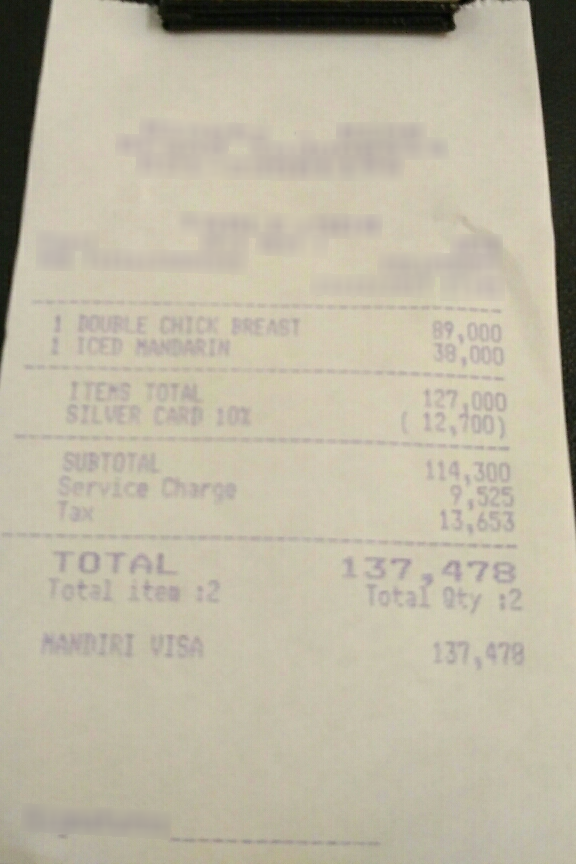
Number of items: 2
Subtotal: 127,000
Service charge: 9,525
Tax: 13,653
Other charges: 114,300
Total: 137,478
OCR text regions:
text: 1
text: DOUBLE
text: CHICK
text: BREAST
text: 89,000
text: 1
text: IPED
text: MANDARIN
text: 38,000
text: ITEMS
text: TOTAL
text: 127,000
text: SILVER
text: CARD 10Y
text: 12,700)
text: Service
text: Charce
text: 9,525
text: Tax
text: 13,653
text: SUBTOTAL
text: 114,300
text: TOTAL
text: 137,478
text: Total
text: item
text: :2
text: Total Qty
text: :2
text: MANDIRI
text: VISA
text: 137,478